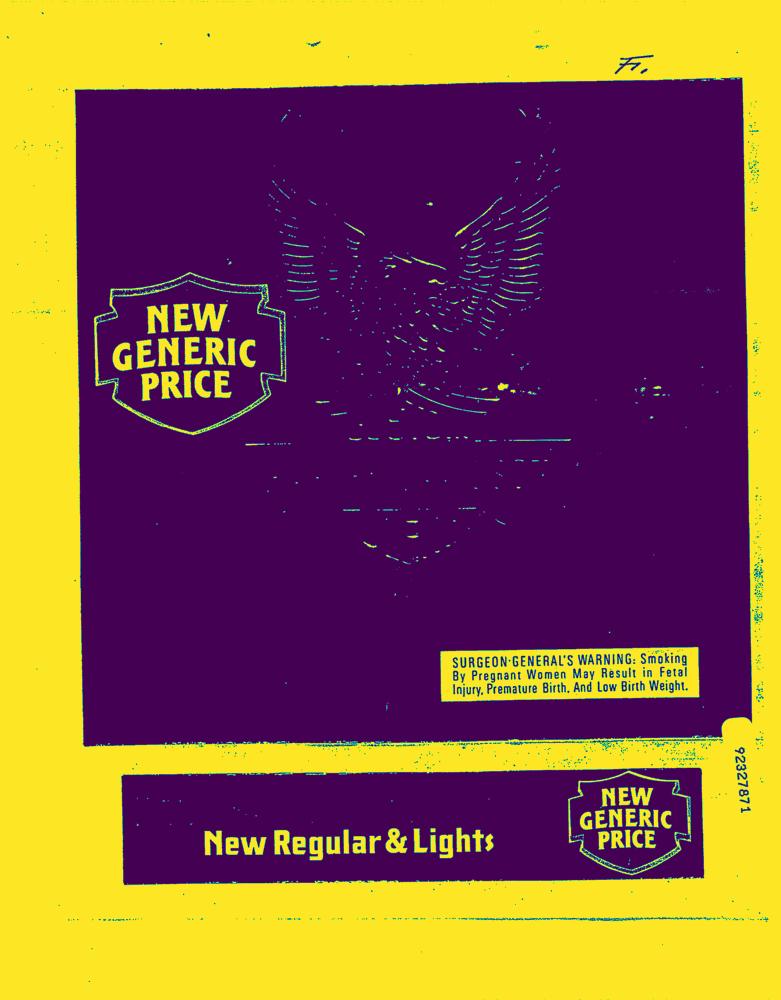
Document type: AD